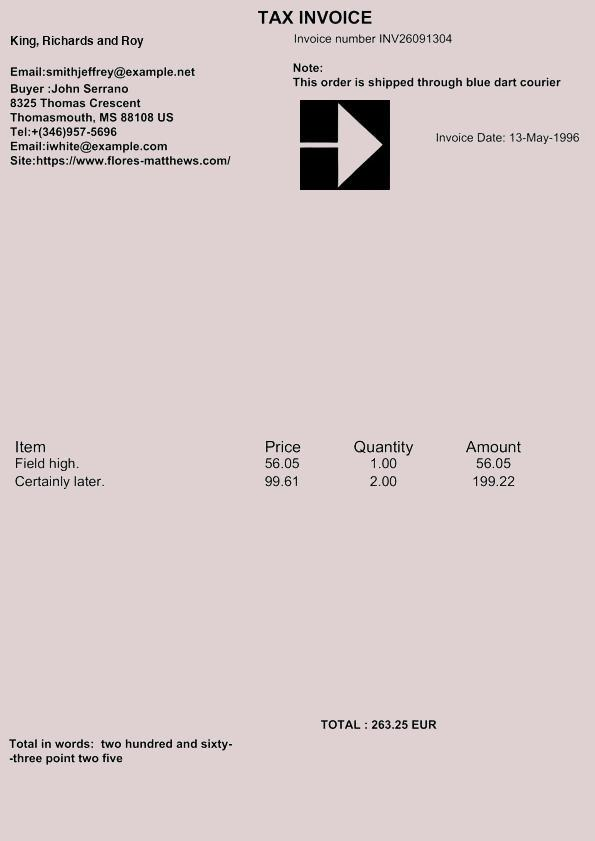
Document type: Invoice